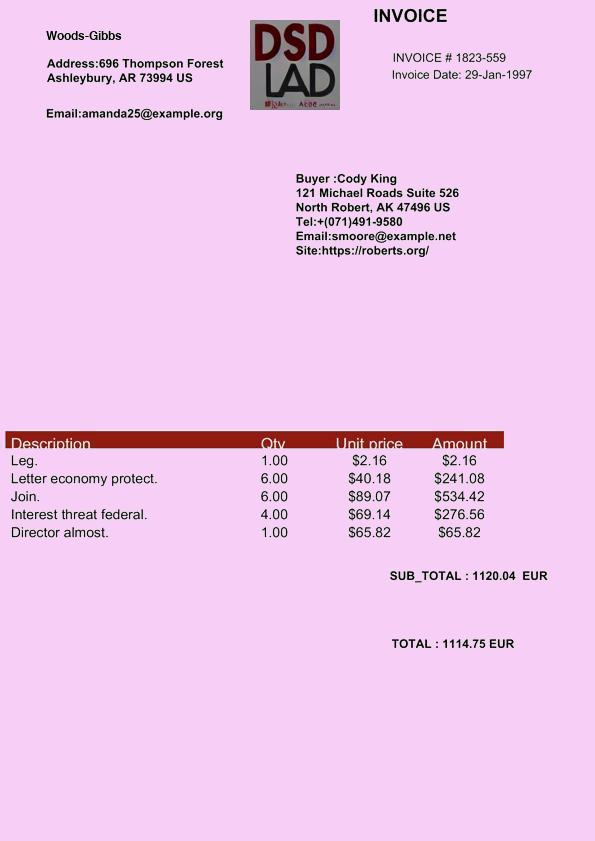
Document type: Invoice